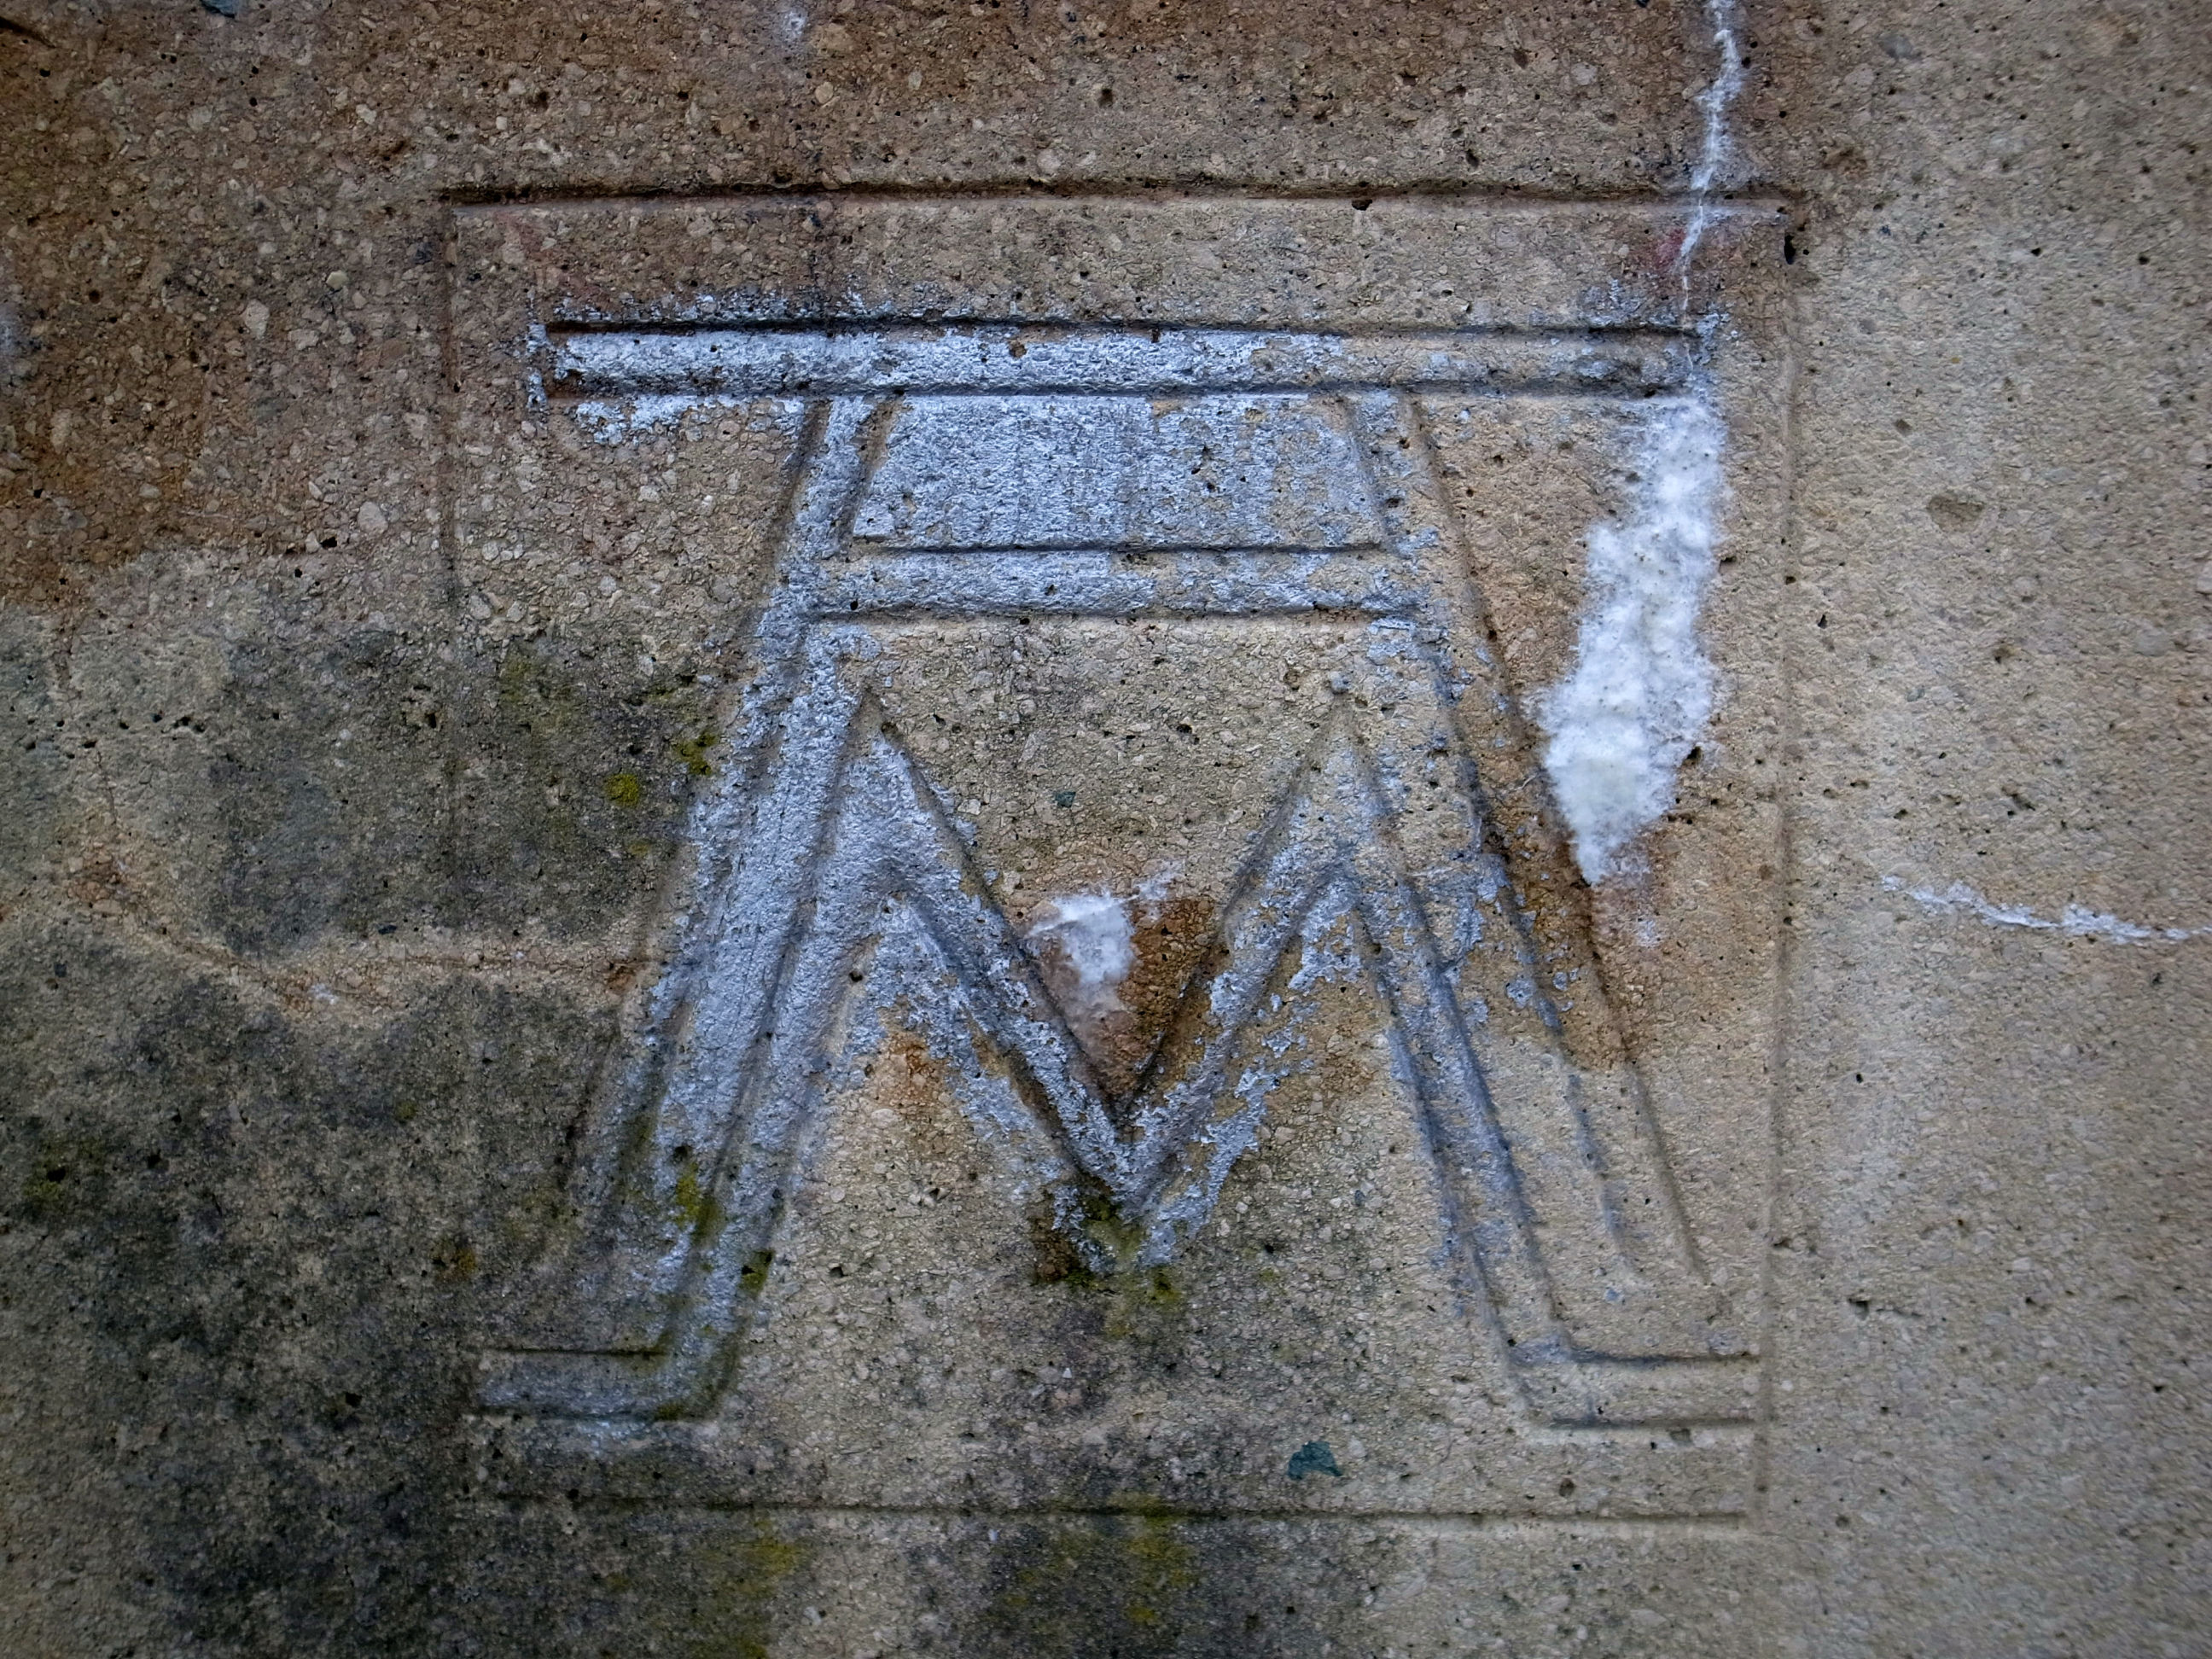
Signature of: albin müller